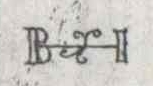
Signature of: balthasar jenichen